Question: How does the patient history play a role?
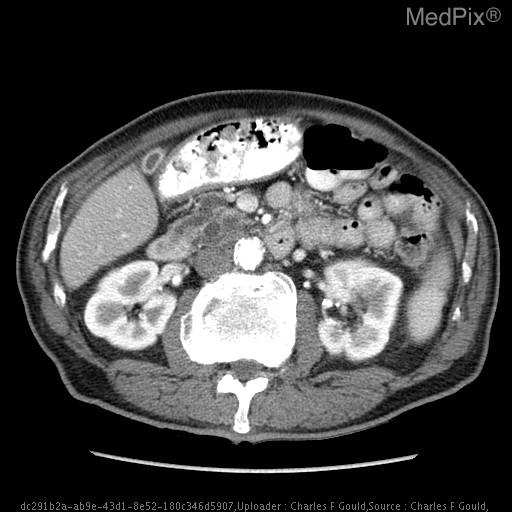
Answer: The patient's history of 79 y/o white male, preoperative evaluation pending CABG.  History of hypertension, hyperlipidemia and diabetes.  Recent 50 lb weight loss. is key in understanding the case.